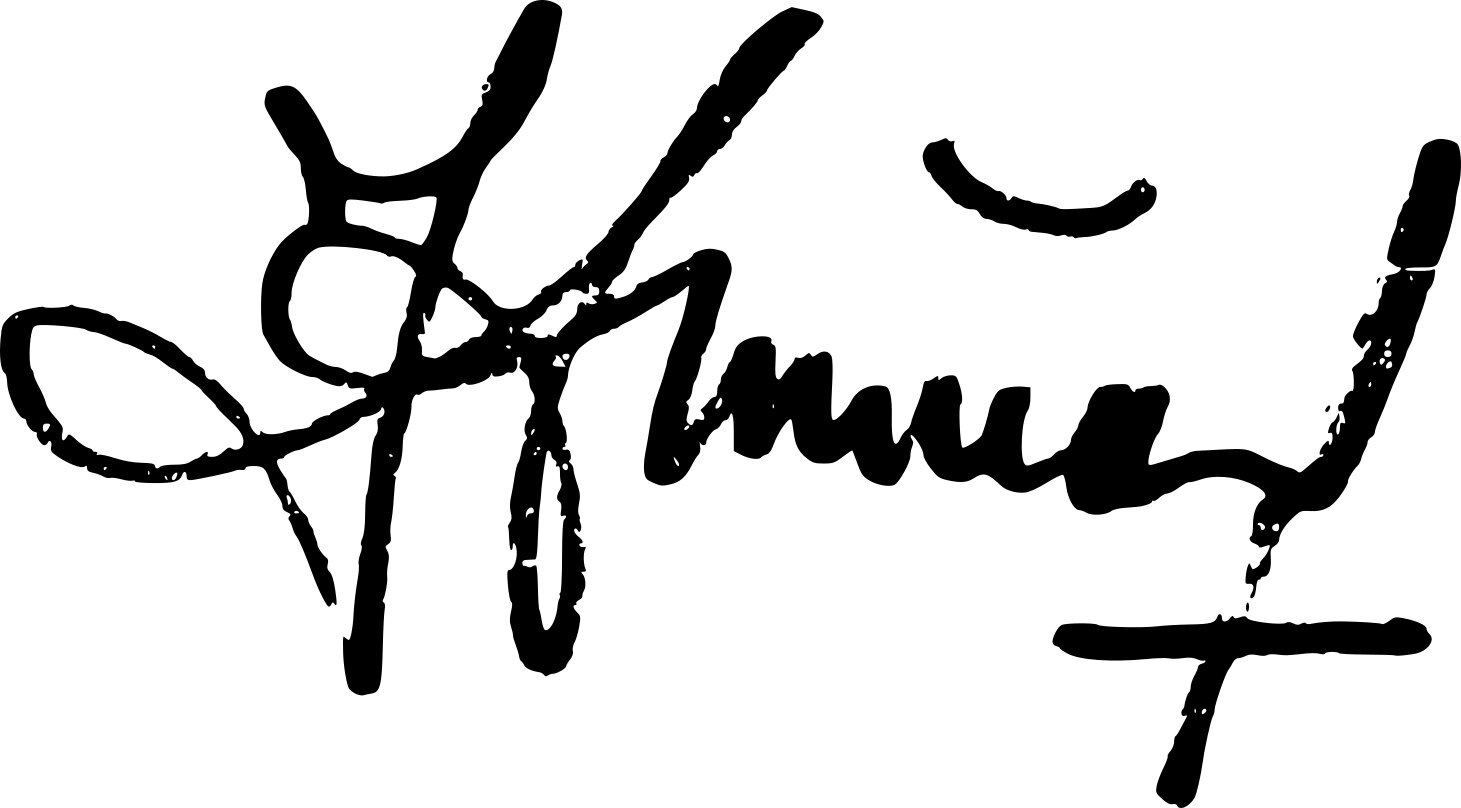
Signature of: hamid skif